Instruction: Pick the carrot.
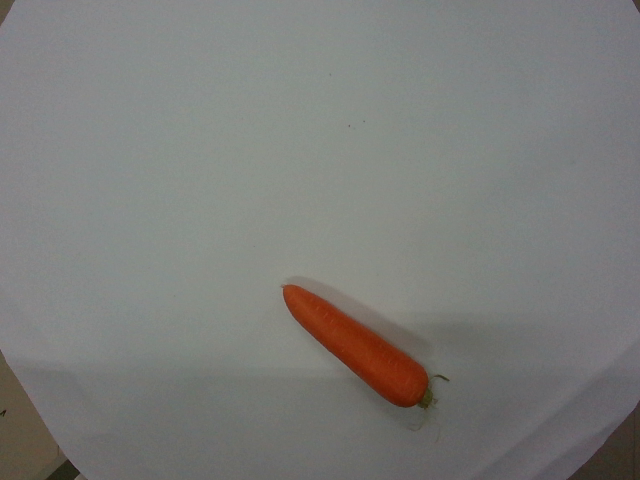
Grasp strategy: vertical